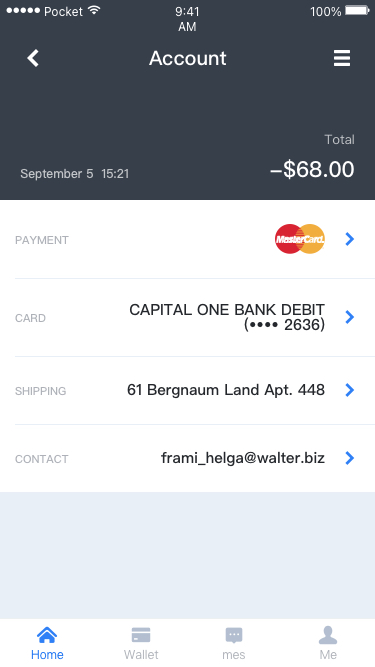
Text in this UI design:
September 5  15:21
-$68.00
Total
Account
PAYMENT
CARD
CAPITAL ONE BANK DEBIT (•••• 2636)
SHIPPING
61 Bergnaum Land Apt. 448
CONTACT
frami_helga@walter.biz